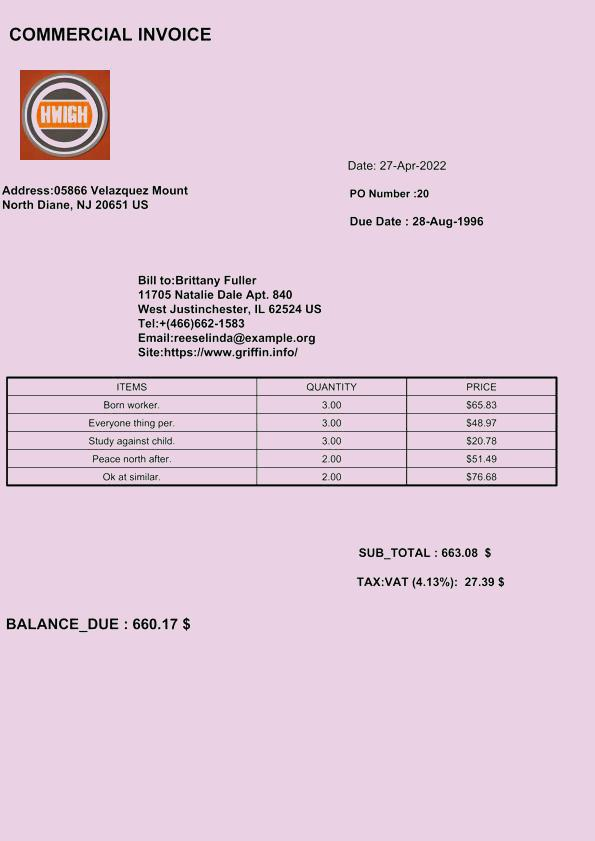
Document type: Invoice